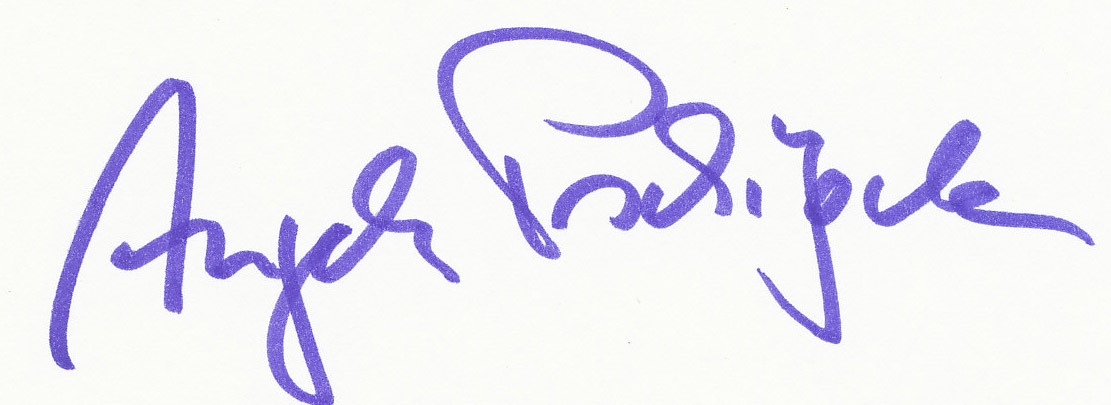
Signature of: angela pschigode